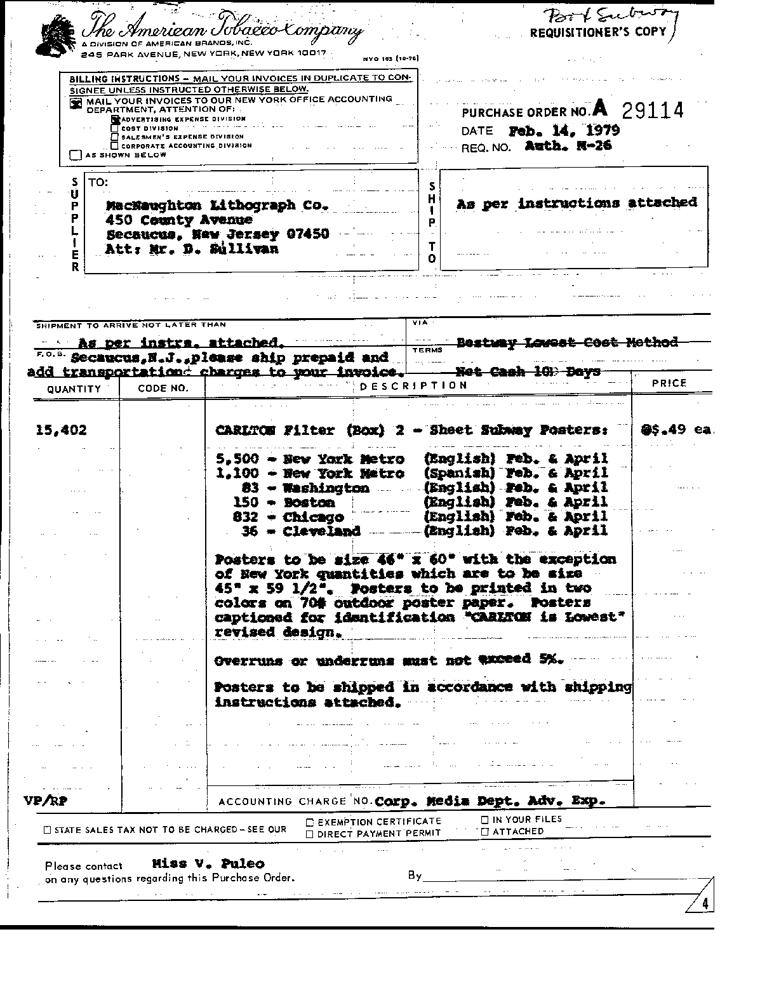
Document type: Invoice